Question: What is the potential diagnosis?
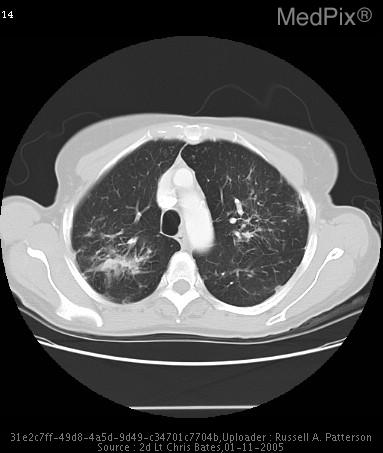
Answer: The possible diagnosis includes Nodular Interstitial Pattern: Granulomatous diseases both infectious (TB, Fungal, Bacteria, Atypical mycobacterium) and non- infectious (Sarcoidosis, Vasculitis-granulomatosis diseases, Histiocytosis) Hematogenous spread of malignancy, and, Pneumoconiosis..